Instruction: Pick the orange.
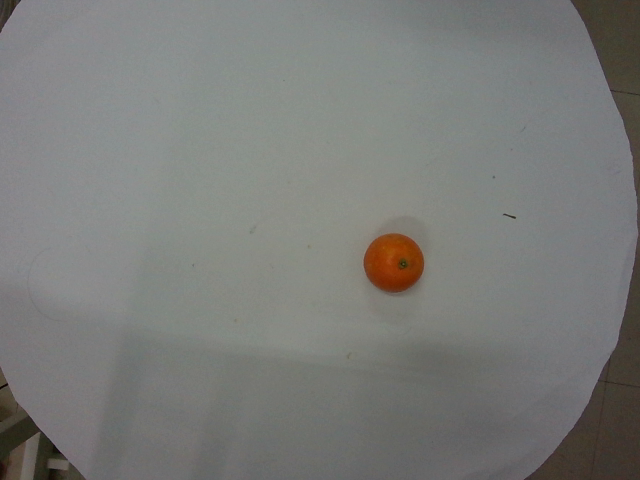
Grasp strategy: vertical